Question: Describe the condition in detail:
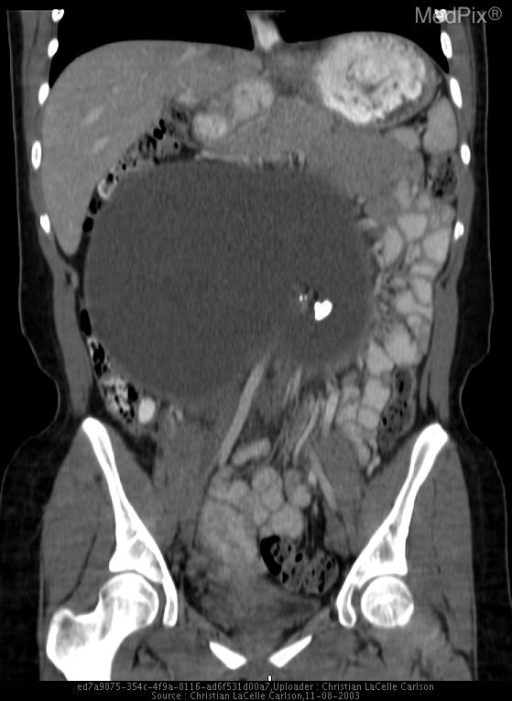
Answer: The disease is discussed as: Teratomas are germ cell tumors that typically present as large, benign (80%) or malignant (20%), mass lesions - usually containing variable amounts of fat, soft tissue, and fluid-filled cystic areas.  Thirty percent contain calcifications.  They vary from an almost entirely cystic mass to a predominately solid mass with internal cystic components.

Benign (mature) cystic teratomas, often incorrectly termed "dermoid cysts", are usually found in female patients 10-30 years old - very common in the reproductive years.  Teratoma is the most common ovarian tumor in children, adolescents, and young women (<30 years) with the majority presenting in adolescents.  Fifteen to 25% of cases are bilateral.  Most authors differentiate Dermoid cysts from Dermoids which are predominately cystic, but the presence of heterogeneous and varied tissue elements give them a complex and varied imaging appearance.

True dermoids - unlike mature cystic teratomas - originate from ectoderm only and may contain hair, teeth, and sebaceous glands, whereas teratomas originate from multipotential germ cells that may and may contain any tissue element: ectoderm, mesoderm, and endoderm .

Teratomas may also be found in the mediastinum, intracranially, or anywhere rests of multipotential germ cells were left during embryogenesis.  In fact, teratomas are the most common congenital intracranial tumor.  Additionally, teratomas are the most common benign mediastinal germ cell neoplasm and may be cystic or solid.  The cystic teratomas are usually more mature and more common than the solid type which is usually malignant.

Benign teratomas have a slight female predominance; and, malignant teratomas are seen almost exclusively in men.  Malignant abdominopelvic teratomas may be accompanied by ascites, intraperitoneal spread, and metastasis to the liver.

Malignant degeneration of a mature cystic teratoma is rare - but may occurs in 1-2% of cases.

Common complications of ovarian teratomas include torsion (ovarian) and hemorrhage.

The initial imaging modality is usually a sonographic study, as many patients present with abdominal pain.  The mixture of sebum and hair within a mature teratoma is highly echogenic with acoustic shadowing that may totally obscure the back wall of a large mass, a finding known as the “tip of the iceberg” sign.   However, calcification may not be easily detected on ultrasound and plain radiographs may be diagnostic of benign cystic teratomas by demonstrating well formed teeth or bone.  A recognizable tooth within the mass is an almost pathognomonic finding.  Plain film may also reveal a subtle well-defined mass of fat density.

CT scan confirms the cystic, fatty, and calcified components and demonstrates a well circumscribed cystic mass lesion with fluid, fat, and calcification.

Characterization by MRI depends on demonstration of fat by chemical shift artifact or fat suppression imaging.  Fat or sebaceous material within the cyst follows the signal of subcutaneous fat on all imaging sequences.  Fat-fluid levels, layering of debris, dermoid plugs (mural nodules), and calcifications are additional findings.  A small percentage of cystic teratomas contain simple fluid showing low signal on T1WI and high signal on T2WI which may be diagnosed as teratomas by demonstration of small deposits of fat in the walls.